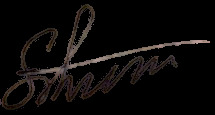
Signature of: shakhriyar mamedyarov